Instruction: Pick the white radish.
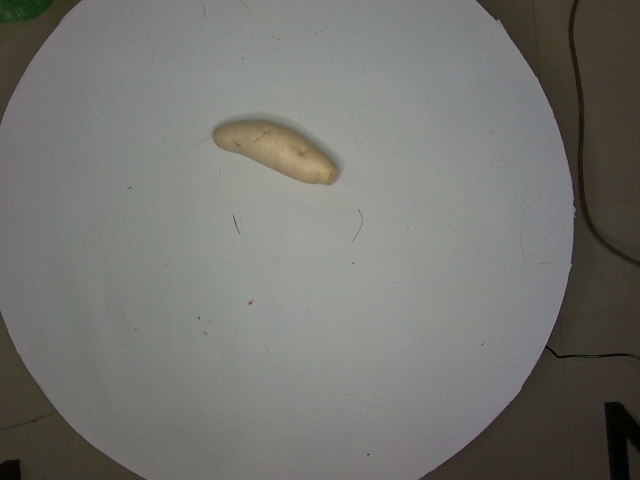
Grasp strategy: vertical